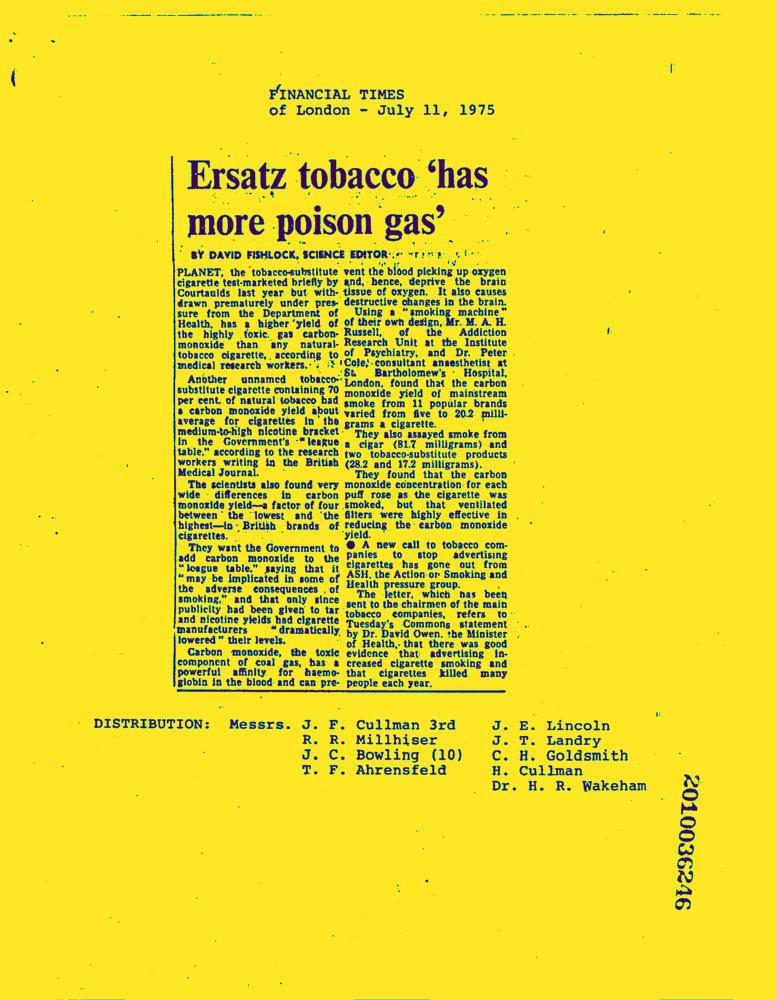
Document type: News-Article